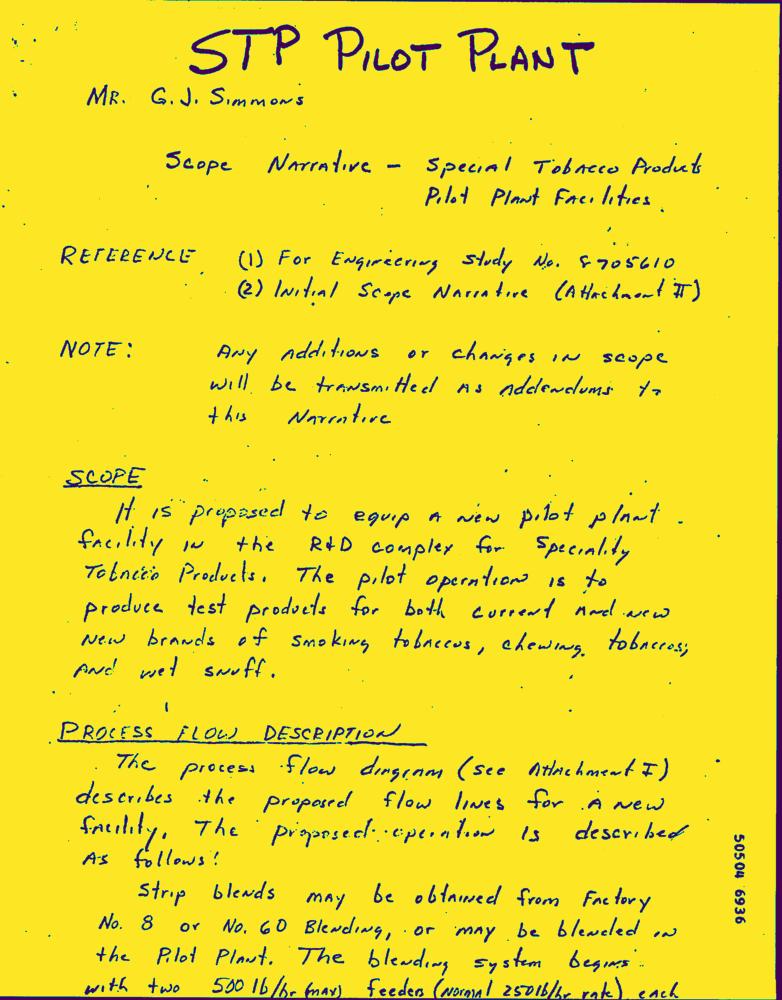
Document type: Hand-Written